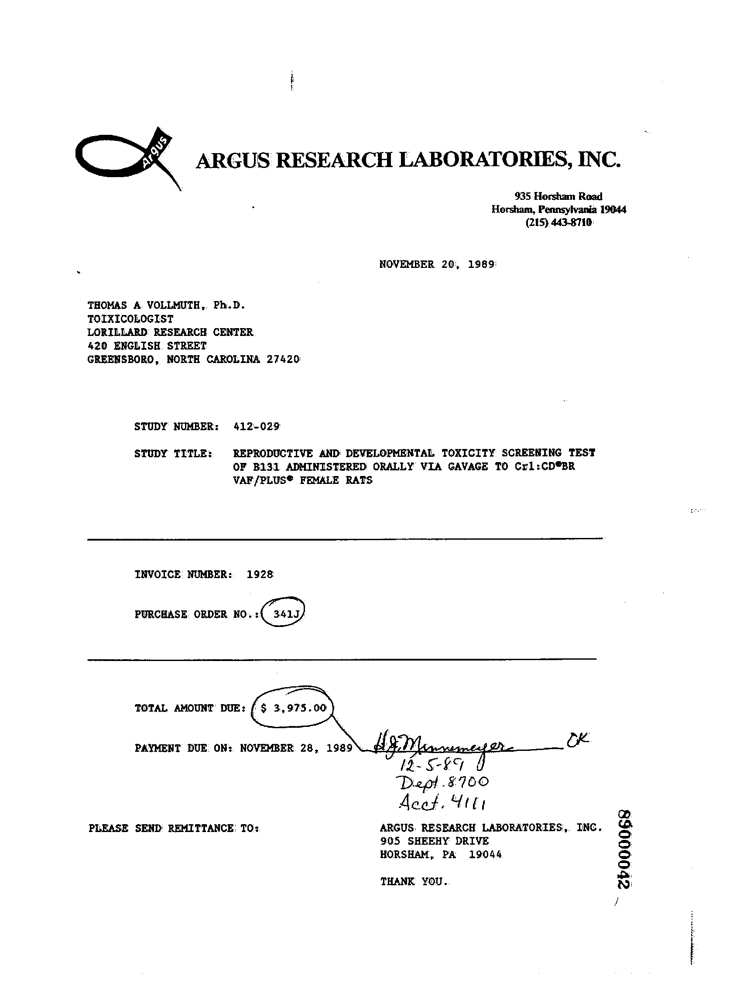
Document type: Invoice